Question: What do the imaging results show?
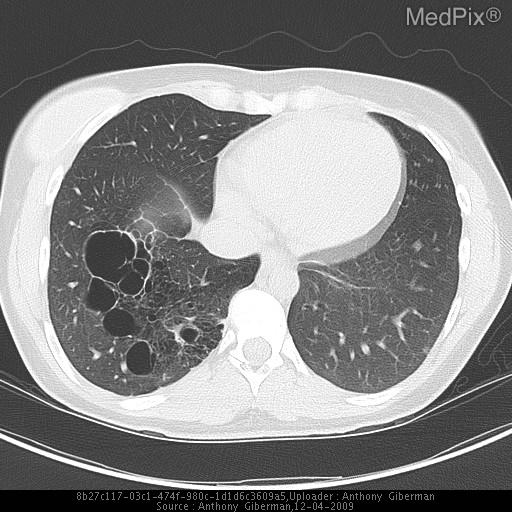
Answer: The imaging shows 1st Image: PA and lateral radiographs of the chest demonstrate patchy air space density involving the right lower lobe. There is a cavitary lesion with an air-fluid level worrisome for abscess formation.  The remainder of the lung parenchyma is clear and evenly aerated without additional regions of consolidation identified.   There is focal extroconvex curvature involving the thoracic spine, unchanged.

Next 3 images: Within the right lung base there is a large area of consolidation with accompanying bronchiectasis as well as a cavitary lesion with an air fluid level.  Several additional areas of patchy opacity are present likely representing accompanying atelectasis.  There is no evidence of pneumothorax or pleural effusion.  No enlarged lymph nodes are identified.

Last image: There is a cluster of well-defined thin-walled cysts in the right lung base, some of which are confluent.  The previously noted marked soft tissue thickening around them has resolved during the study interval as has the air-fluid level.  No soft tissue thickening persists in this region.  The lungs are otherwise clear. Well-defined multicystic region in the R lung base.   Incidentally noted are bilateral breast implants - only the right shown on this level..